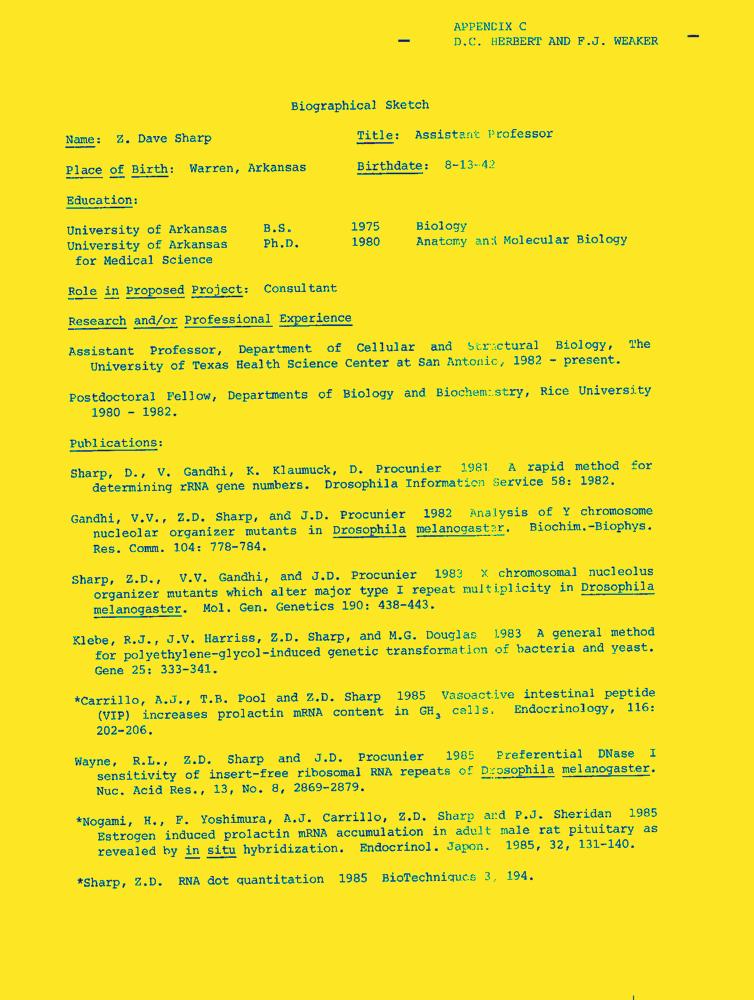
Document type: Resume-Doc